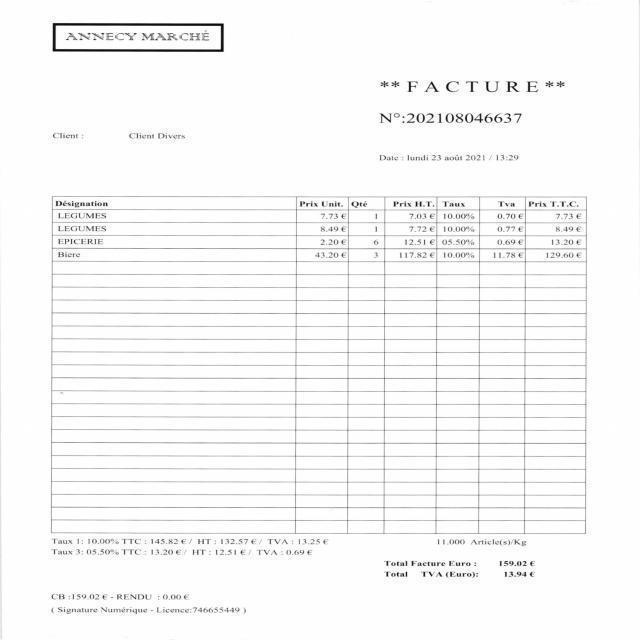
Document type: Invoice